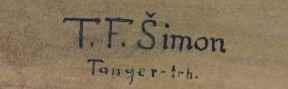
Signature of: tavík františek šimon